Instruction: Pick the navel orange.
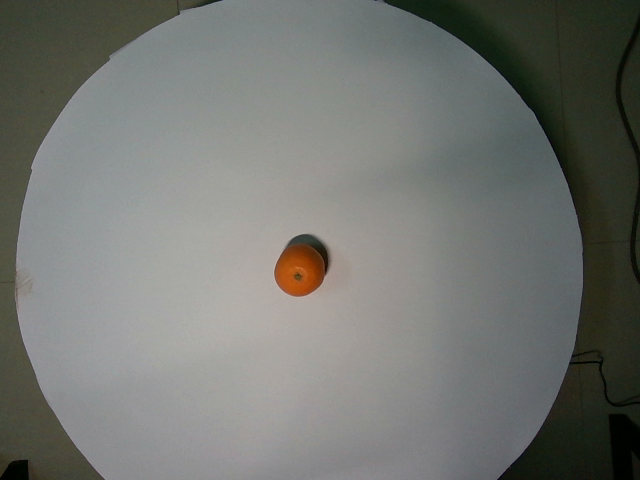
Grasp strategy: vertical